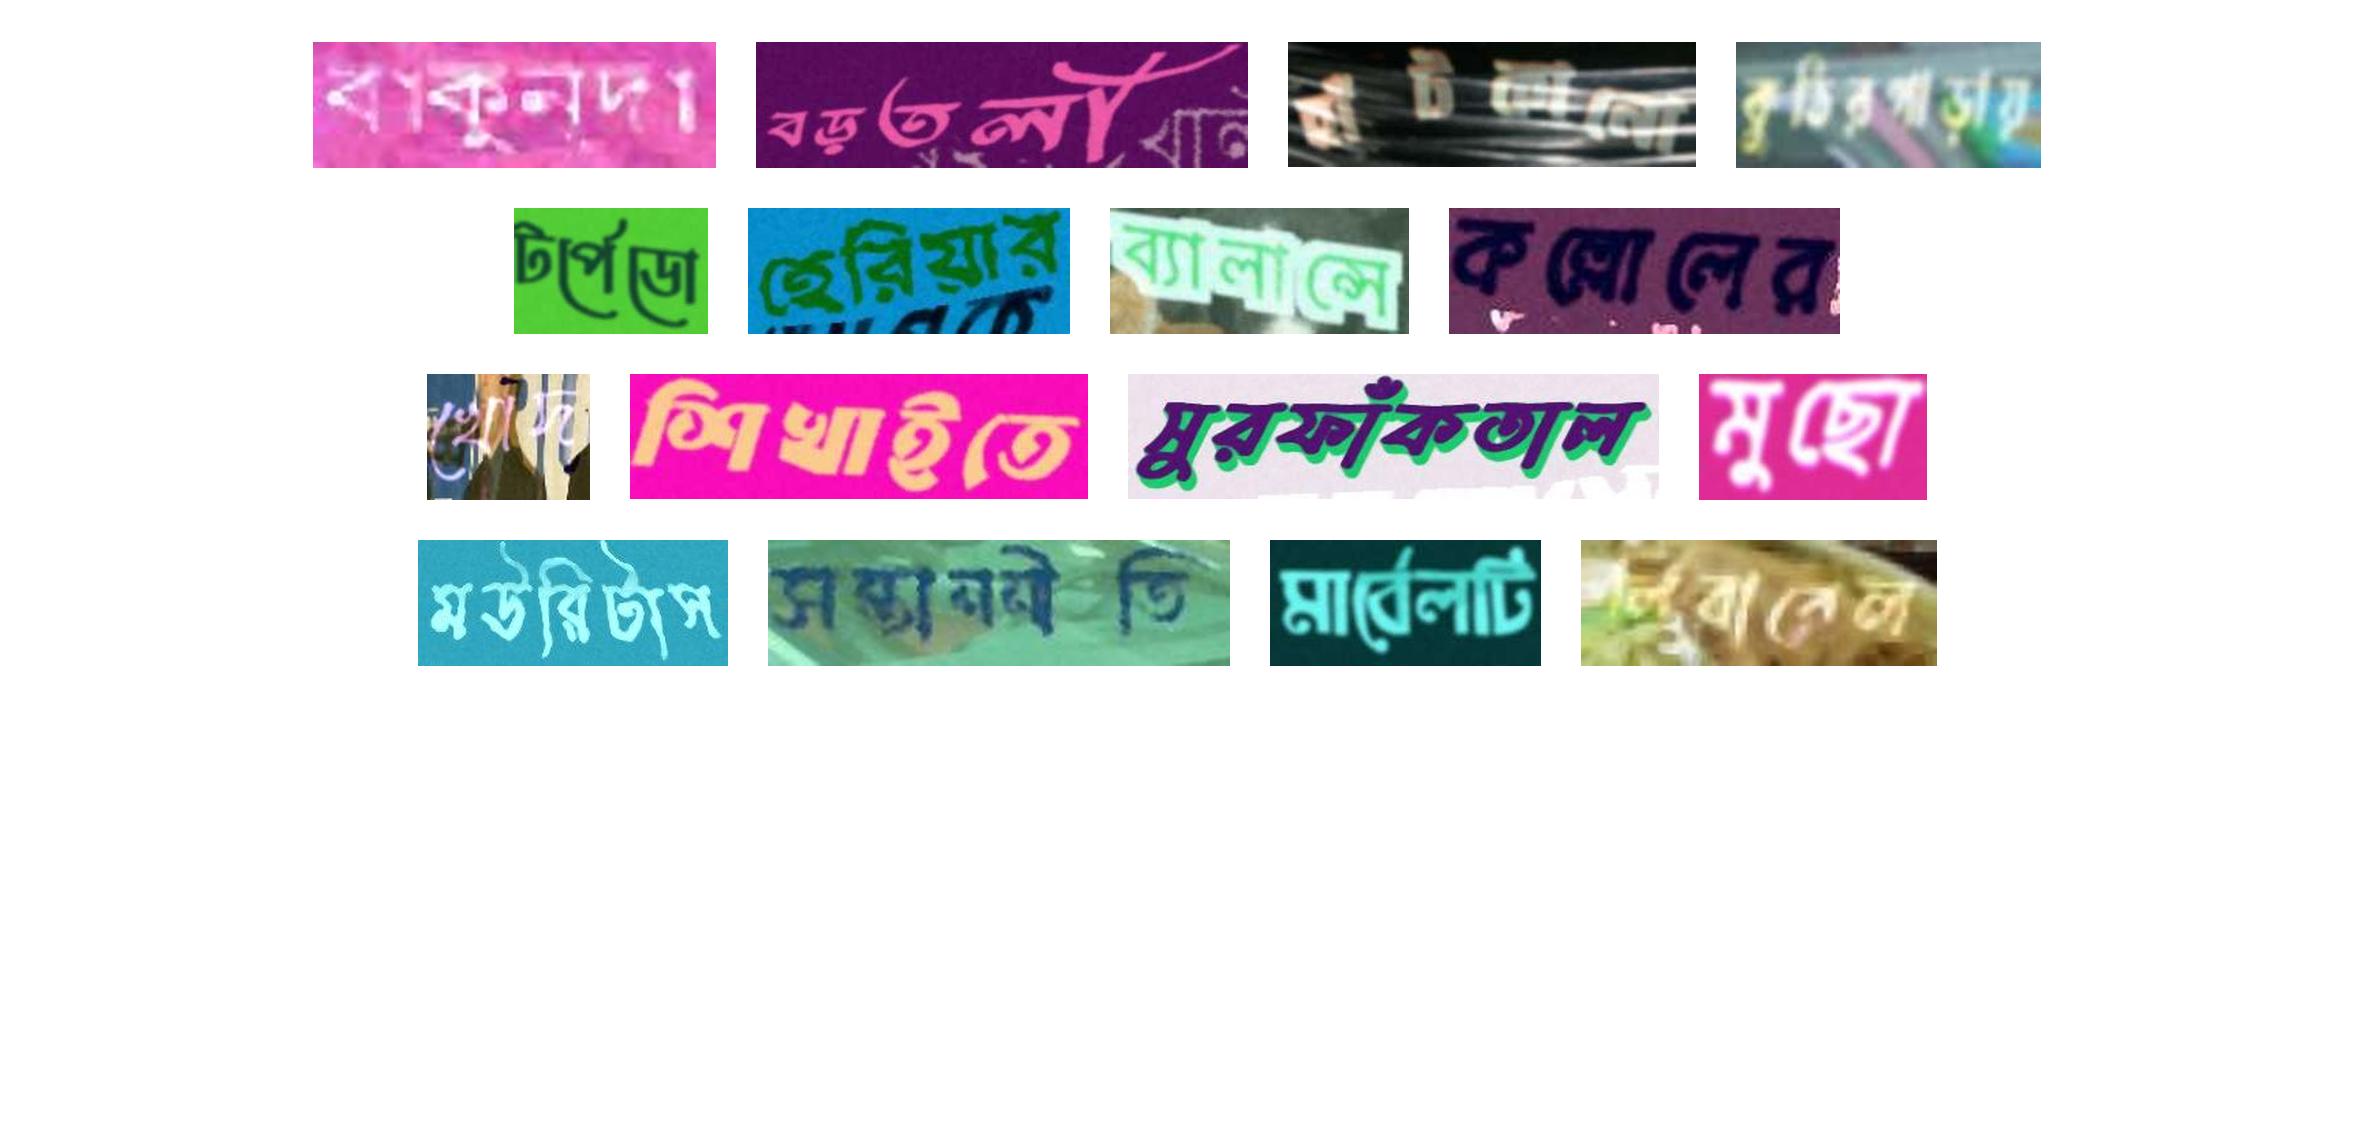
বাকুন্দা বড়তলী হাঁটকানো কুঠিরপাড়ায়
টর্পেডো হেরিয়ার ব্যালান্সে কল্লোলের
খোদ শিখাইতে সুরফাঁকতাল মুছো
মউরিটাস সন্তাননীতি মার্বেলটি লিবারেল